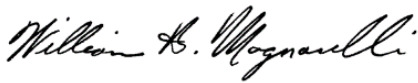
Signature of: bill magnarelli